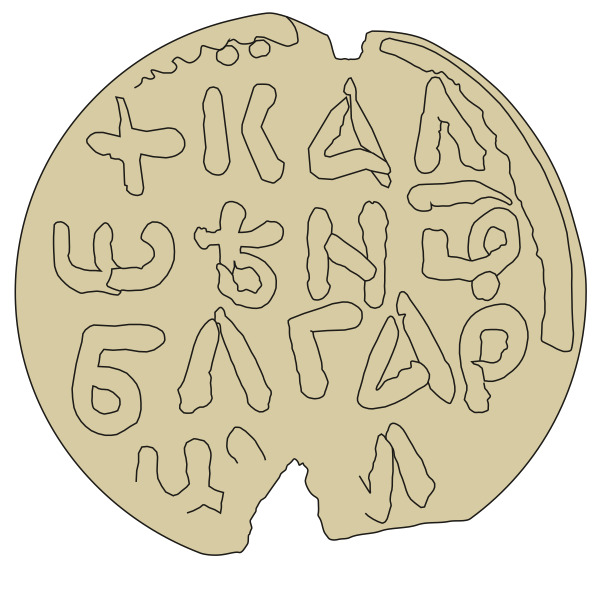
Signature of: kaloyan of bulgaria